Question: Describe the condition in detail:
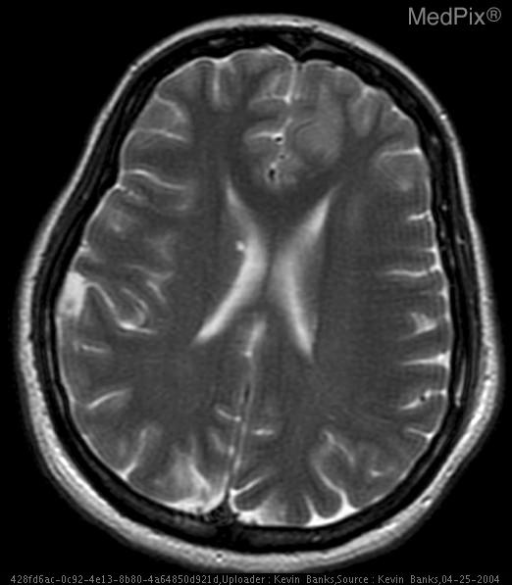
Answer: The disease is discussed as: Cysticercosis is a parasitic infection caused by Taenia solium, the pork tapeworm, which is endemic to Central and South America, southern Africa, and Asia. The prevalence is often higher in rural areas, particularly where pigs are raised and poor sanitary conditions prevail. Humans develop cysticercosis by ingestion of foods contaminated with the parasites eggs (typically fruits & vegetables), not from eating pork infected with the parasite itself as is popularly believed. Thus, individuals who have never eaten pork can still acquire cysticercosis.

Once eggs are ingested by humans, the embryos are released in the small intestine and invade the bowel wall. They then disseminate hematogenously and develop into cysticerci over a period of 3-8 weeks. Cysticerci are liquid-filled vesicles consisting of a membranous wall and a nodule containing the invaginated scolex. The scolex has a head armed with suckers and hooks and a rudimentary body. Humans with cysticercosis are incidental dead end hosts.

The most prominent manifestations of cystircercosis infection involve the CNS, a syndrome referred to as neurocysticercosis (NCC) and it is thought to be the most common parasitic infection of the brain.  Clinical syndromes of cysticercosis are therefore often divided into neurocysticercosis and extraneural manifestations.

80% of neurocysticercal infections are asymptomatic. Consequently, many cases are found accidentally during imaging procedures or at autopsy. When symptoms due occur, they may be due to mass effect, an inflammatory response, or obstruction of foramina and ventricular system of the brain.

Cysticerci that enter the CSF do not initially cause much inflammation. The host develops immune tolerance to the parasite, and cysticerci can remain in this stage for years without eliciting symptoms. Clinical manifestations frequently develop when an inflammatory response develops secondary to a degenerating cysticercus. It is not known what triggers this degeneration, but after a number of years the cyst loses its ability inhibit the host immune response. Peak presentation with NCC is estimated to occur 3-5 years after infection. After a variable period of degeneration, cysts become calcified and inactive. Once inactive, they may cease to cause symptoms or may serve as a focus for epileptic activity.

Active parenchymal disease is the most common form of NCC and is present in >60 percent of patients. Cysticerci tend to lodge in the cerebral cortex or basal ganglia. The cysts are usually <1 cm. Patients with parenchymal NCC frequently present with seizures, occurring in 50-80% of patients. In many endemic countries, NCC is the most common cause of adult-onset epilepsy. Because of NCC, the prevalence of epilepsy is almost twice as high in developing countries as it is in the Western world.

Neurologic examinations are usually normal, but focal neurologic signs or headache may be present. Patients rarely have fever or signs of meningeal irritation. If a patient has massive numbers of cysts in the brain parenchyma, an intense immune reaction can occur, resulting in encephalitis. This reaction can occur spontaneously or it can be provoked by therapy. This presentation is most common in children and young females for unknown reasons.

Cysticerci that lodge in the subarachnoid space may grow to 10 cm or more since they are not limited by pressure from the brain parenchyma. Cysticerci can also develop in the ventricles of the brain, either floating freely in the ventricular cavity or attached to the choroid plexus, and is seen in only 10-20% of cases. Mobile cysts in the forth ventricle can occasionally cause intermittent obstruction, leading to episodes of sudden loss of consciousness related to head movements (Bruns' syndrome).    Involvement of the spinal cord occurs in approximately 1-3% of cases of NCC. Spinal cysticerci can be intramedullary or located in the subarachnoid space.

Extraneural cysticercosis typically involves the eye, muscle, or subcutaneous tissue. Patients with ocular involvement may have parasites located in the subretinal space or vitreous humor. These are often asymptomatic, but inflammation around degenerating cysticerci can threaten vision by causing chorioretinitis, retinal detachment or vasculitis and therefore this entity should be excluded before initiating therapy. Cysticerci also have a predilection for muscle or subcutaneous tissues, however, cysticerci at these sites are usually asymptomatic.

Calcified cysticercal lesions in muscle or subcutaneous tissue may be seen on routine skeletal radiographs or intracranial calcifications may be seen on skull x-rays.  Any case of suspected NCC needs to be evaluated with a CT scan or MR imaging. The appearance depends upon the location and stage of the lesions and upon the host immune response. In parenchymal NCC, viable cysts are seen as nonenhancing hypodense lesions. Degenerating cysts may enhance with contrast and may have variable degrees of surrounding inflammation. Old cysts often appear as calcified lesions.  MRI is preferred over CT scanning, since MRI is more sensitive in detecting small lesions, brainstem or intraventricular lesions, and is better at visualizing the scolex. MRI is also more useful in evaluating degenerative changes in the parasite. However, CT scanning is better at detecting small areas of calcification.

A number of different serologic tests have been developed to aid in the diagnosis of cysticercosis. Some tests detect anticysticercal antibodies, and others identify cysticercal antigens. Some can only be performed on blood, while others can done on other fluids, such as CSF or saliva. As with all serologic tests, results need to be interpreted with caution in individuals from highly endemic areas where a positive serology may be due to past infection and may not prove current active disease.